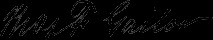
Signature of: thomas f gailor